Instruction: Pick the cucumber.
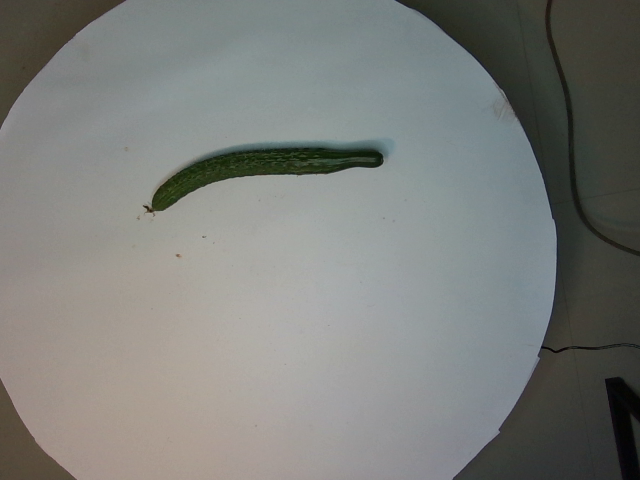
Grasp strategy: vertical